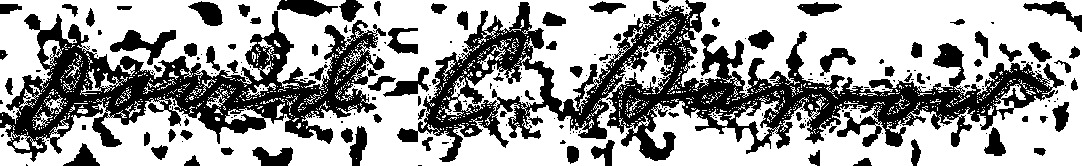
Signature of: david crenshaw barrow jr